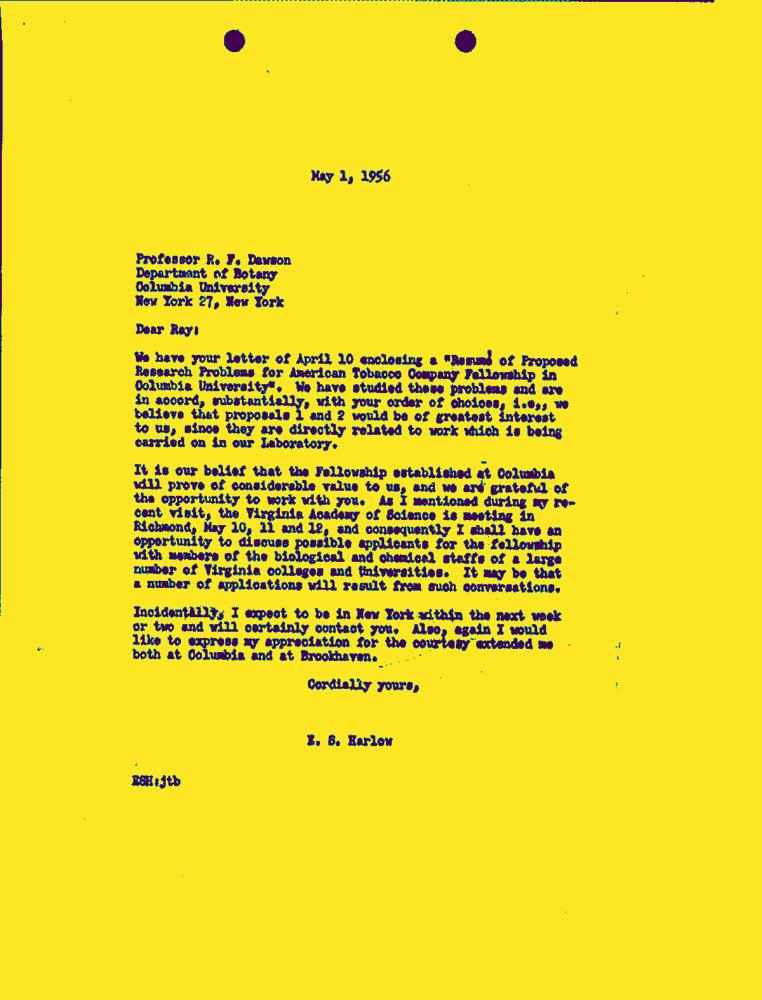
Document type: Letter-Doc